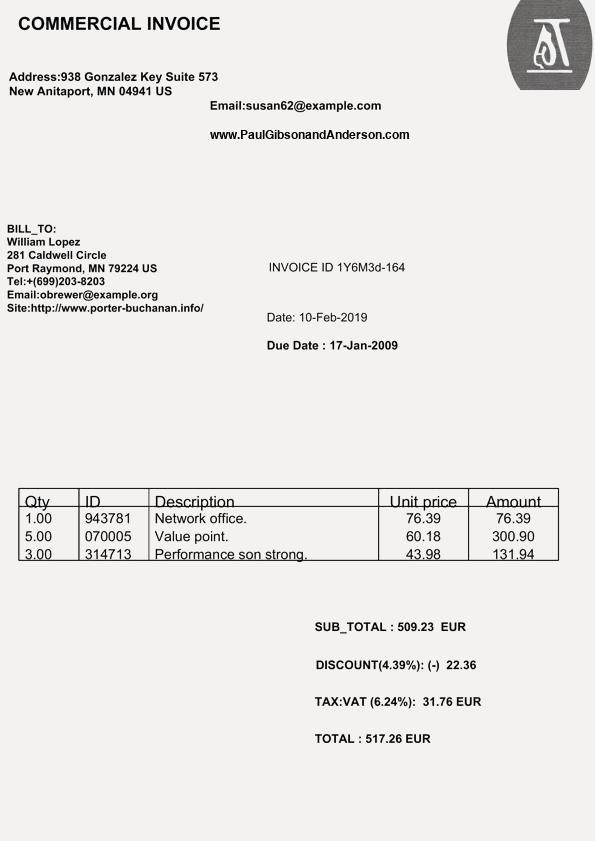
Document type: Invoice